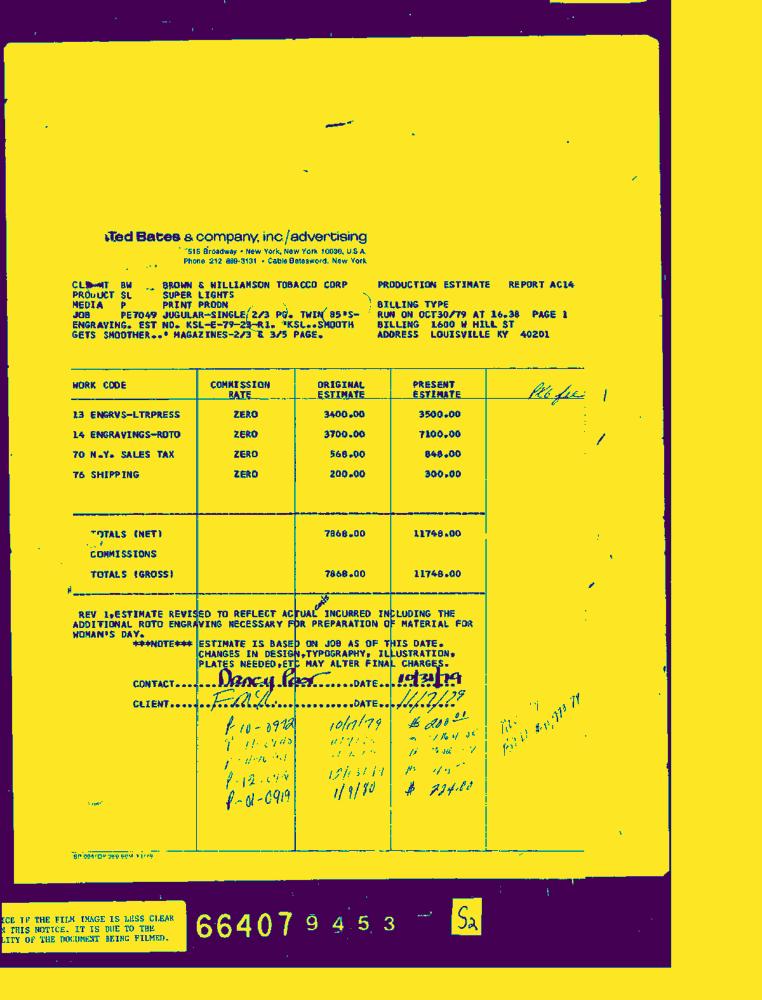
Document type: Invoice-Doc